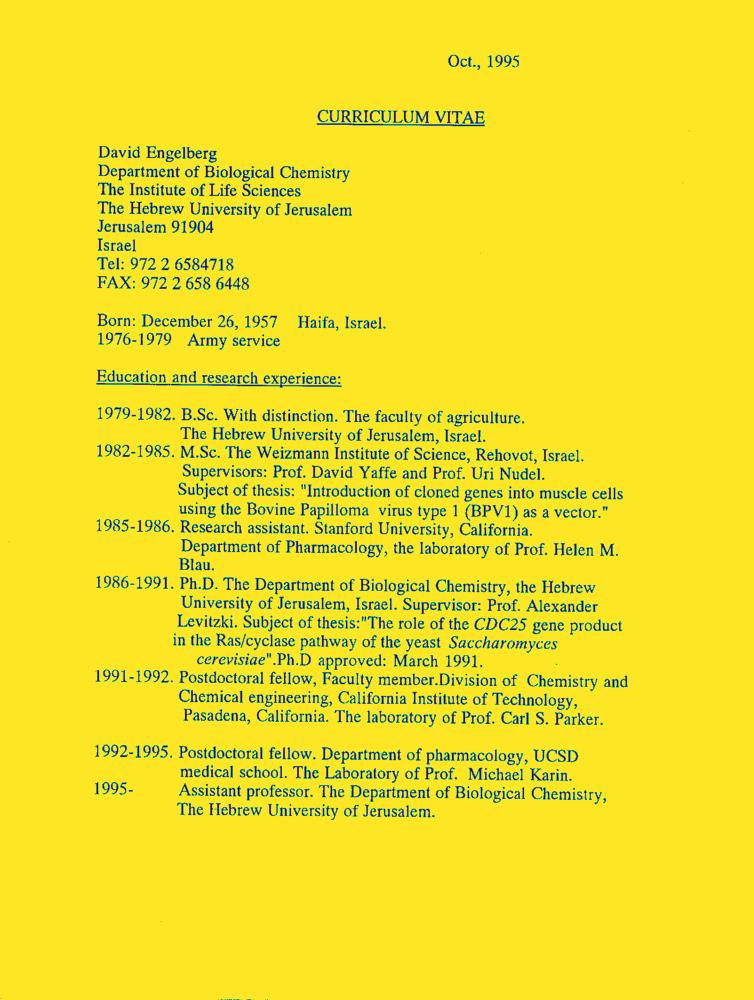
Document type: Resume-Doc